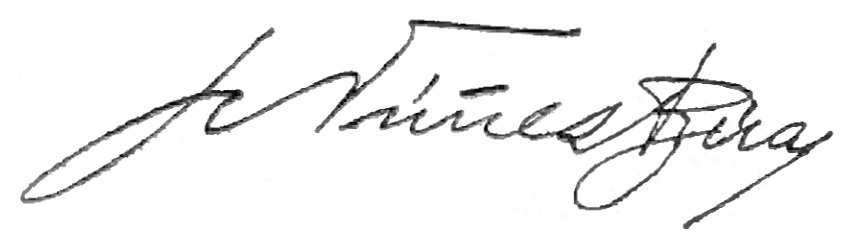
Signature of: xosé núñez búa